Question: What was observed in the imaging?
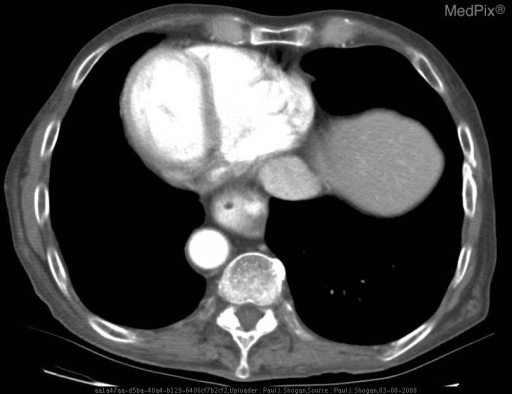
Answer: The imaging shows Chest radiography demonstrates dextrocardia with the cardiac apex pointing to the right.  There is a right-sided aortic arch, associated with slight deviation of the distal trachea to the left.   A loop of bowel projects in the right upper quadrant of the abdomen. The minor fissure is on the left side.  There is no evidence of bronchiectasis.

Contrast enhanced CT at the level of the origin of the great vessels demonstrates mirror-image branching of the great vessels; a left-sided superior vena cava; and a contrast filled esophagus posterior to the trachea.

Contrast enhanced CT at the level of the diaphragm demonstrates reversal of the normal cardiac anatomy.  Note that the cardiac apex and descending aorta are on the right, and the inferior vena cava is on the left side.

Contrast enhanced CT of the upper abdomen show mirror-image anatomy of the viscera.  The liver, gallbladder, and inferior vena cava are all left-sided.  The stomach, spleen, and aorta are right-sided structures.

Contrast enhanced CT at the level of the iliac crests demonstrates a left-sided inferior vena  cava, and a right-sided abdominal aorta.

Maximal Intensity Projection demonstrates the right-sided aortic arch, left-sided superior vena cava, dextrocardia, right-sided contrast filled stomach, and left sided liver, and gallbladder.

Contrast enhanced CT with lung windowing and leveling, demonstrates normal lung parenchyma without evidence of bronchiectasis.  Additionally, mirror-image anatomy is evident with a left-sided minor fissure, the pulmonary outflow tract and aortic root are in reversed position, and the left pulmonary artery is seen crossing the mediastinum anterior to the esophagus and left main bronchi. Contrast enhanced axial CT image at the level of the diaphragm demonstrates reversal of the normal cardiac anatomy.  Note that the cardiac apex and descending aorta are on the right, and the inferior vena cava is left-sided..